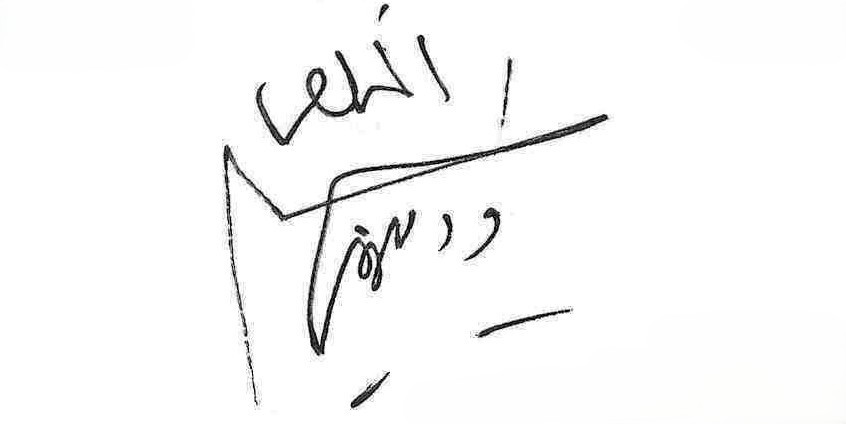
Signature of: wadi filastin